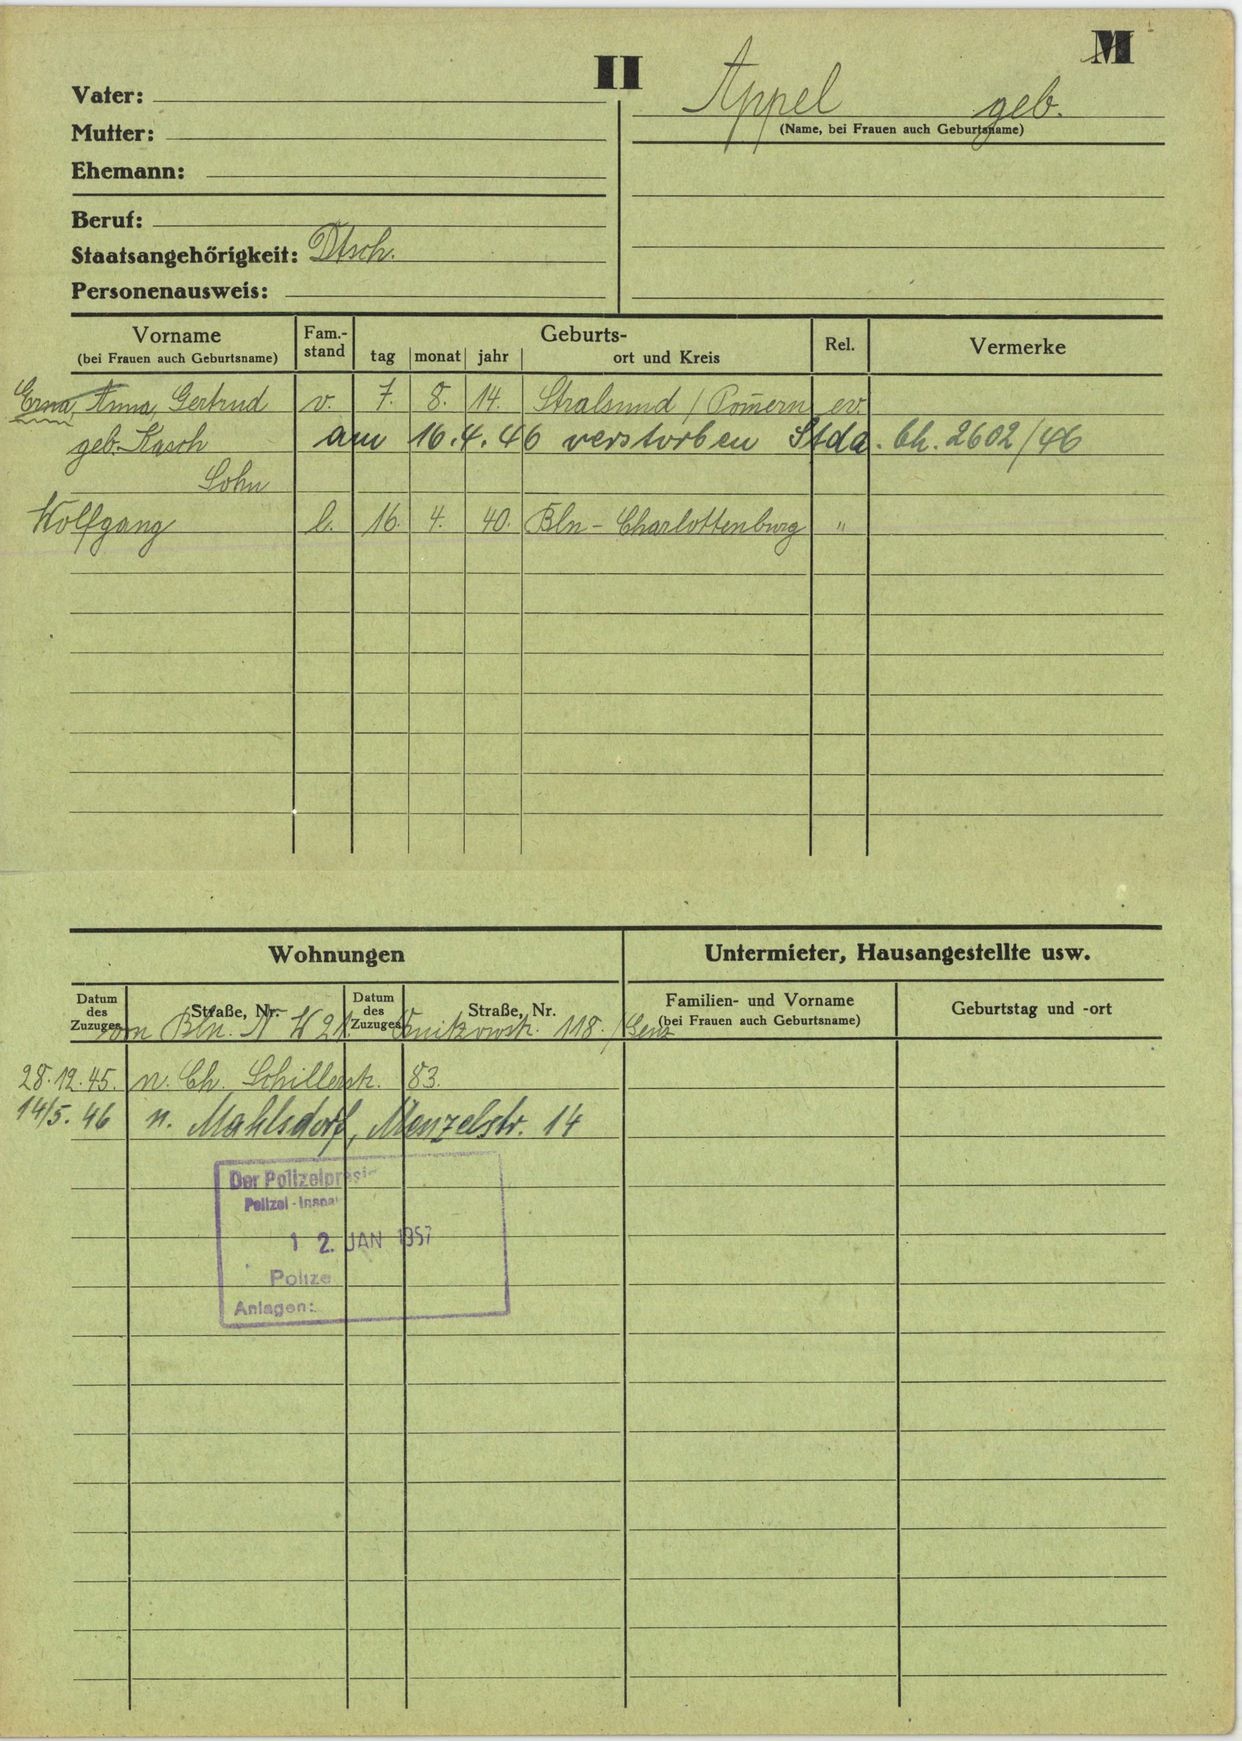
Appel geb.